Question: What is the main concern?
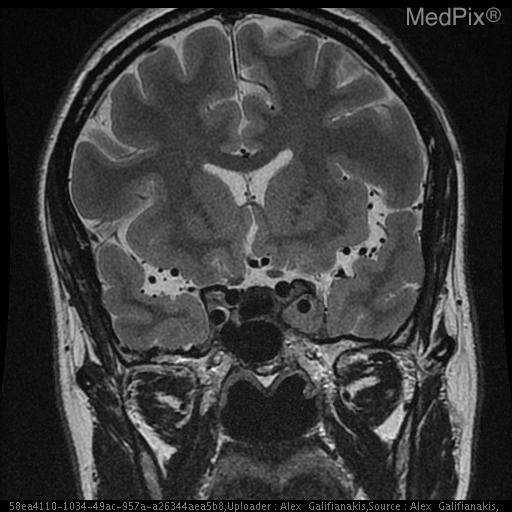
Answer: The findings suggest Avidly enhancing suprasellar mass distinct from the pituitary measuring approximately 3.3 x 2.5 x 3.5 cm. The mass surrounds the left cavernous internal carotid artery extending into the medial aspect of the right cavernous sinus.

The tumor extends anteriorly to the left orbital apex.  There is suprasellar and pontine cistern extension also coursing along the posterior margin of the majority of the clivus. There is posterior extension of the mass surrounding the left 5th cranial nerve involving Meckel's cave as well as surrounding the cisternal portion of the 5th cranial nerve. The mass extends to but not definitely within the left foramen ovale involving the left foramen rotundum as well. The mass abuts the left margin of the basilar artery and the left anterior margin of the mid brain. It extends into the posterior-superior aspect of the sphenoid sinus as well.

A fluid intensity, non-enhancing structure is seen along the posterior margin of the above described mass filling the superior pontine cistern with extension into the left suprasellar cistern measuring 2.3x1.5x1.2 cm.. The mass involves the left cavernous sinus, surrounds the carotid, and extends forward to the orbital apex, and backward to the tentorium and clivus.. The patient might have a history of 42 y.o. woman with elevated prolactin. Please evaluate for evidence of pituitary adenoma.